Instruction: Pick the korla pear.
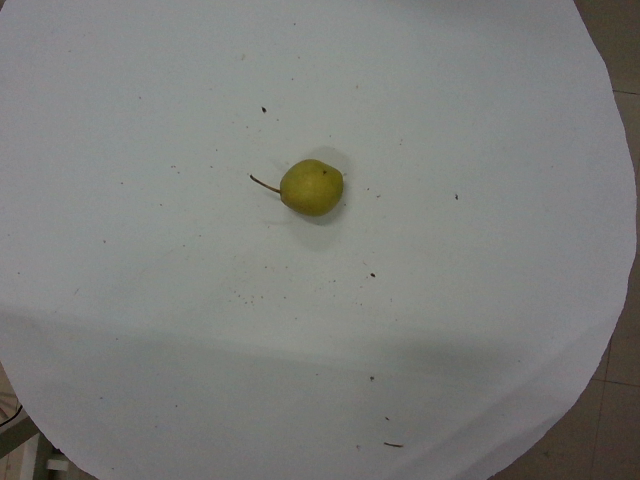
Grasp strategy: vertical